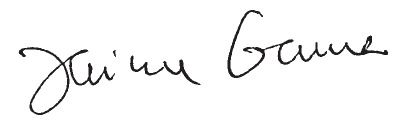
Signature of: jaime gama